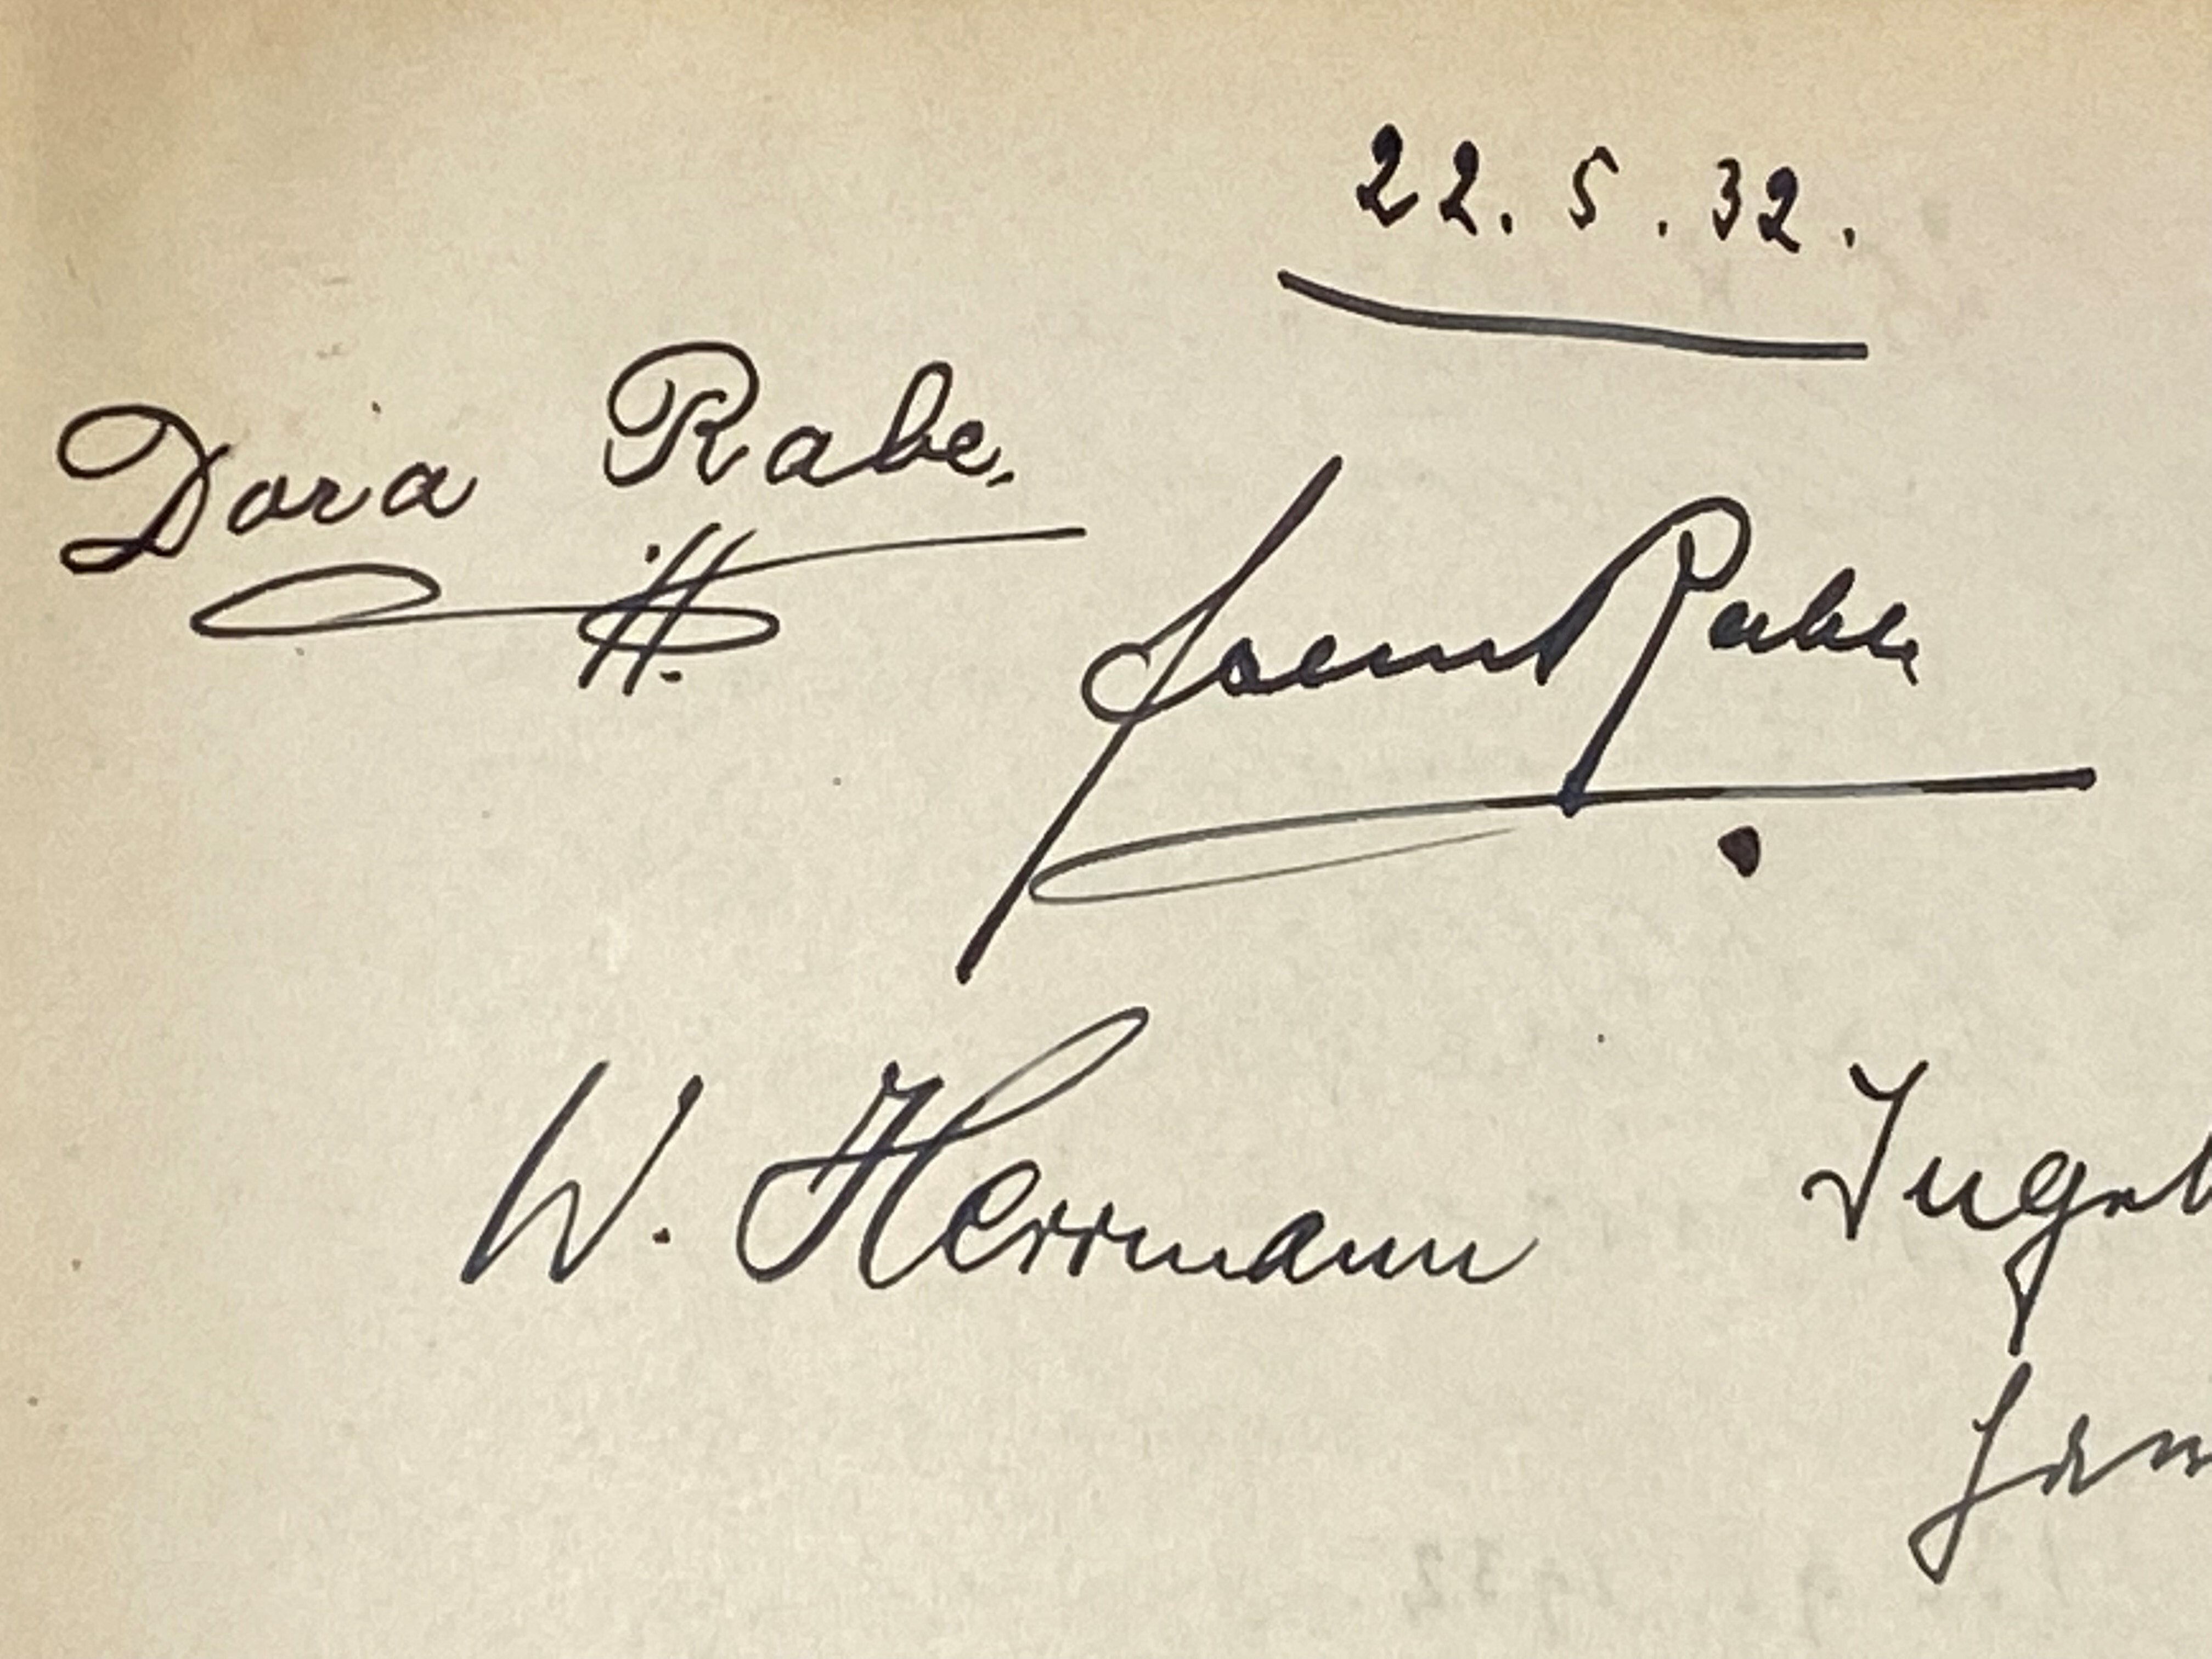
Signature of: john rabe